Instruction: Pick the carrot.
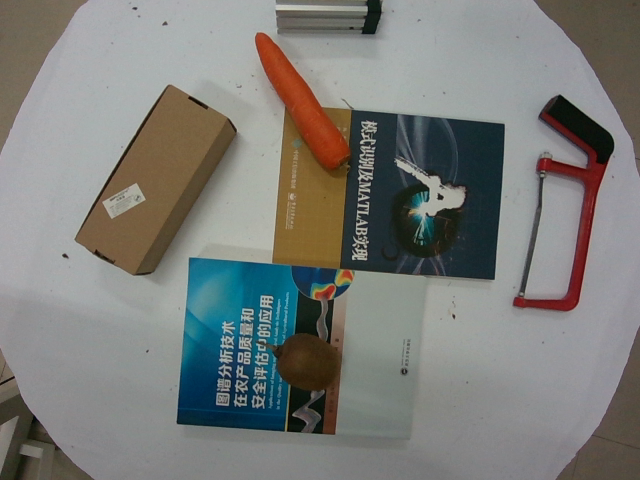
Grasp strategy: vertical